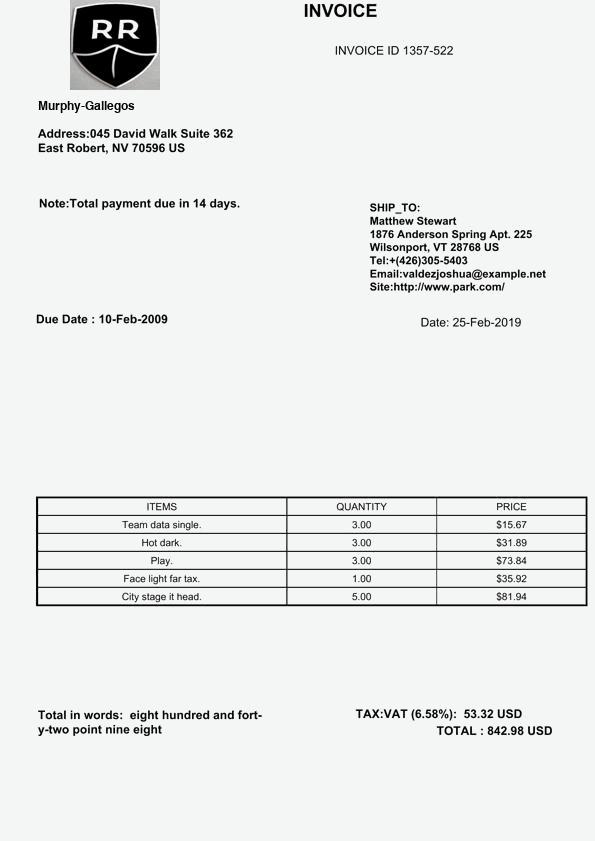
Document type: Invoice